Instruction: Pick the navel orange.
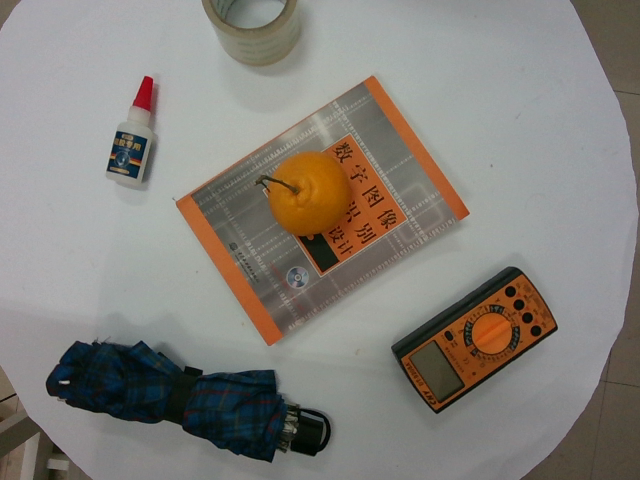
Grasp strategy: vertical